Question: What could the diagnosis suggest?
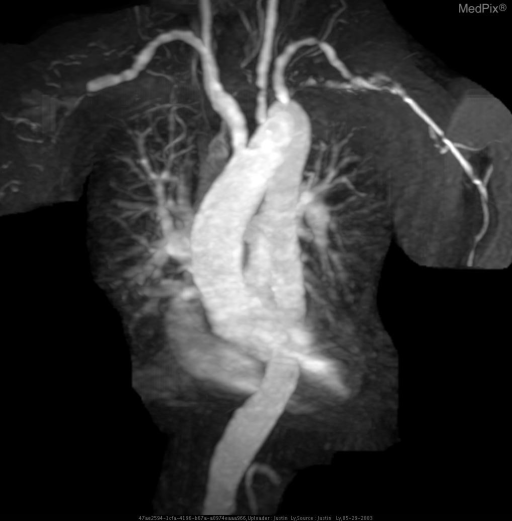
Answer: The possible diagnosis includes atherosclerotic disease, giant cell arteritis, fibromuscular dysplasia, idiopathic carotid dissection.